Question: What is the property identification or parcel number listed?
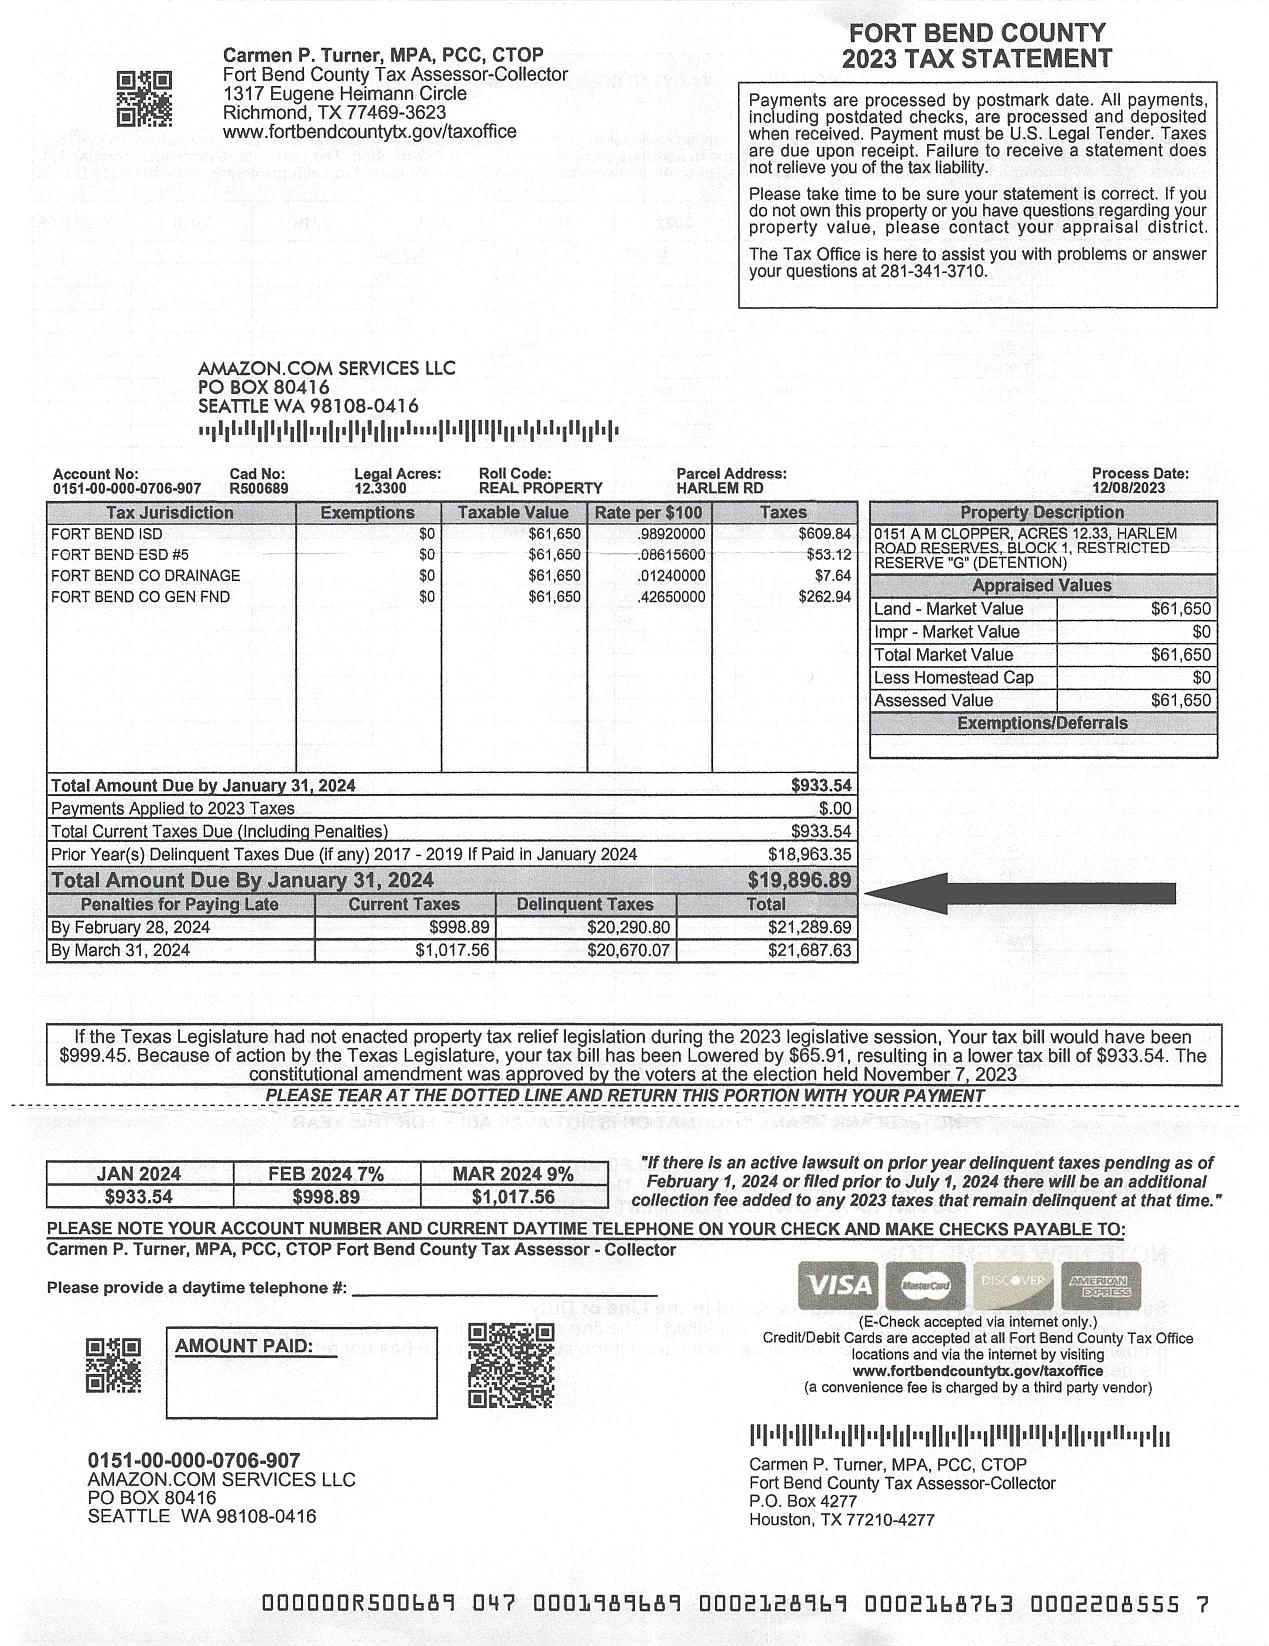
Answer: "R900899"